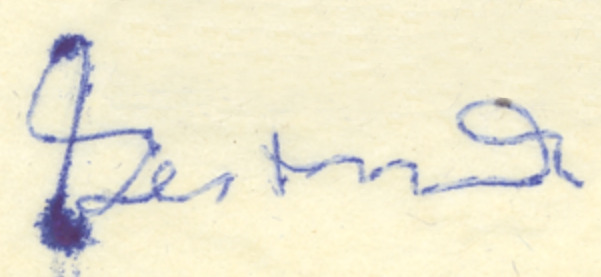
Signature of: gertrude heym